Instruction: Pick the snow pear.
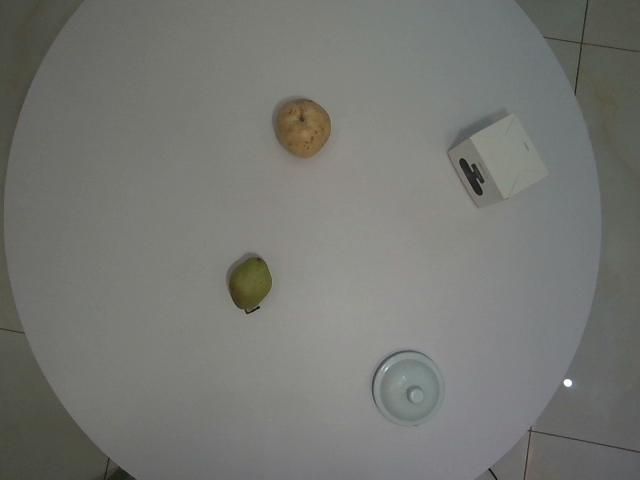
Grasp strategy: vertical